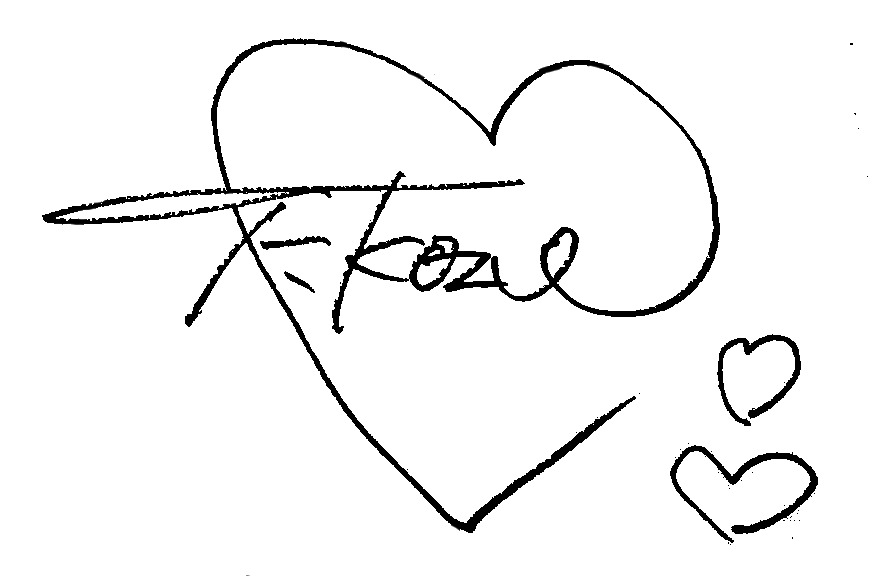
Signature of: kozue fujita